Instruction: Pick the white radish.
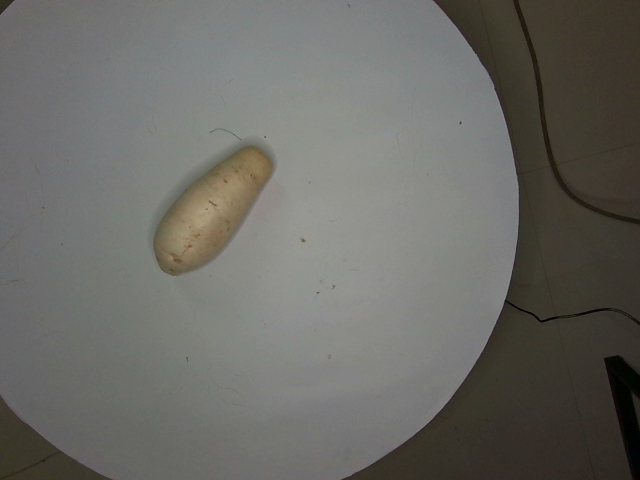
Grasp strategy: vertical